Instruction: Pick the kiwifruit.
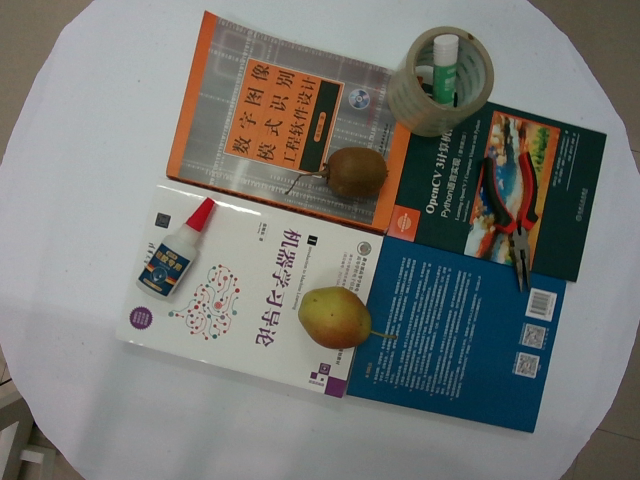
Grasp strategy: vertical